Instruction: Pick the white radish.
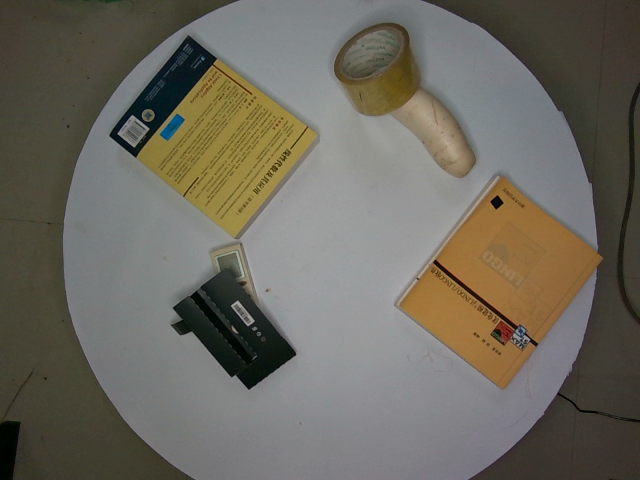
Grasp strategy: vertical